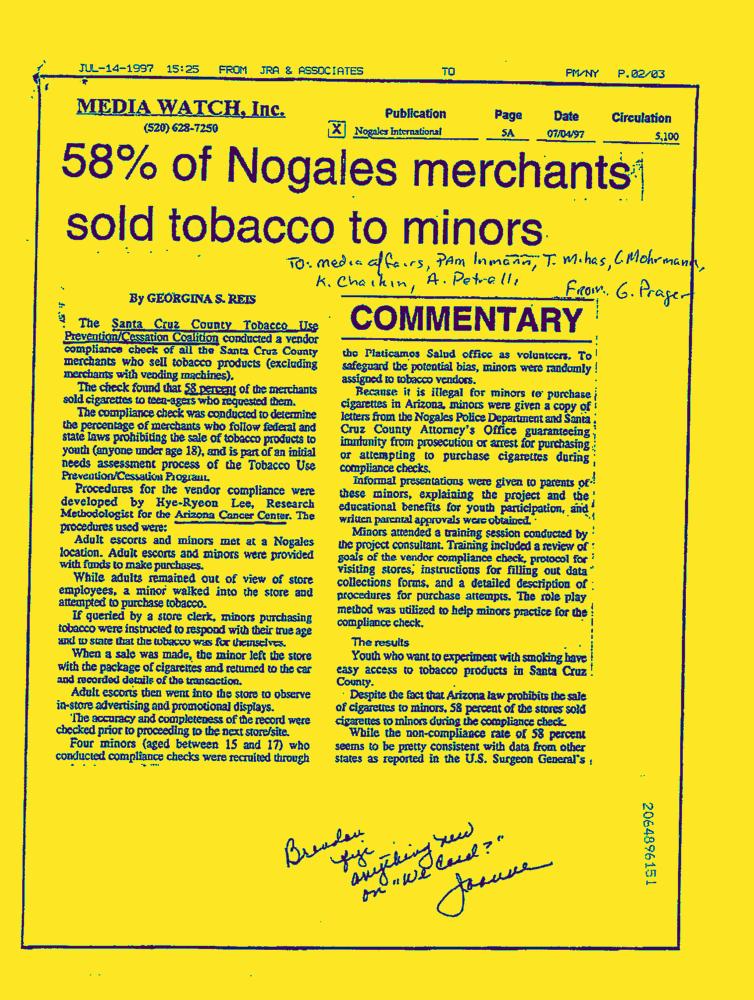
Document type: News-Article